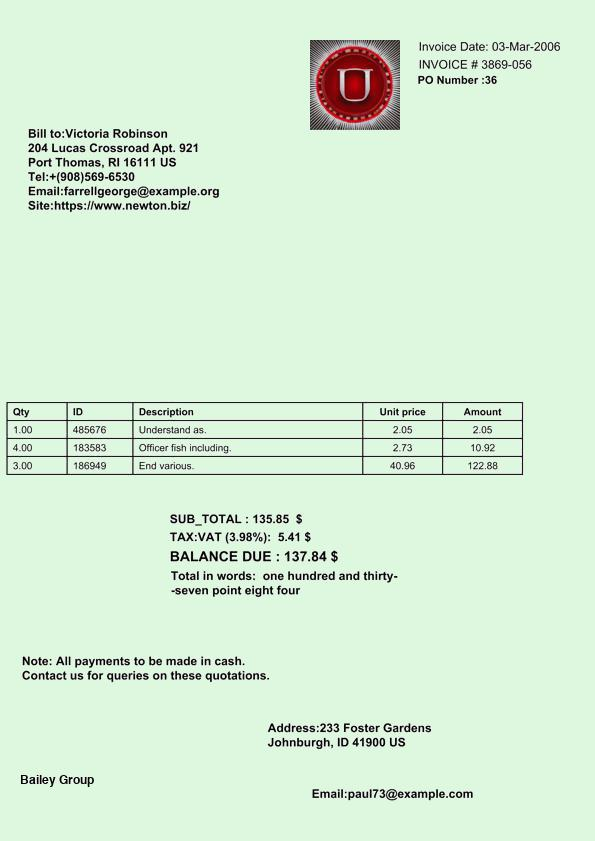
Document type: Invoice